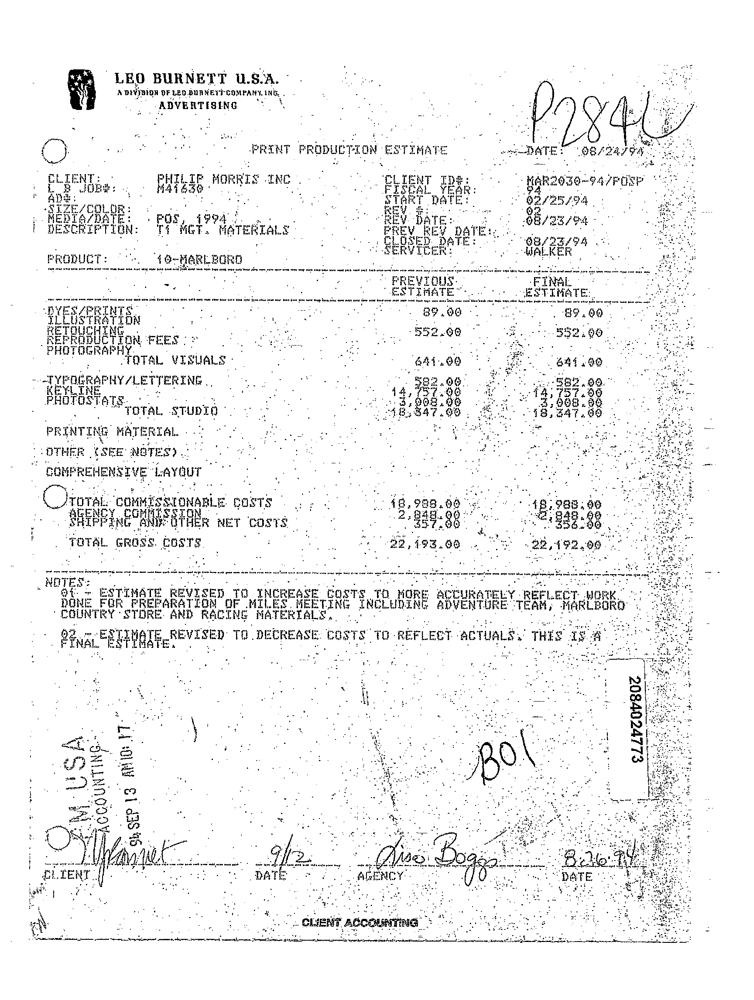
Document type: Invoice